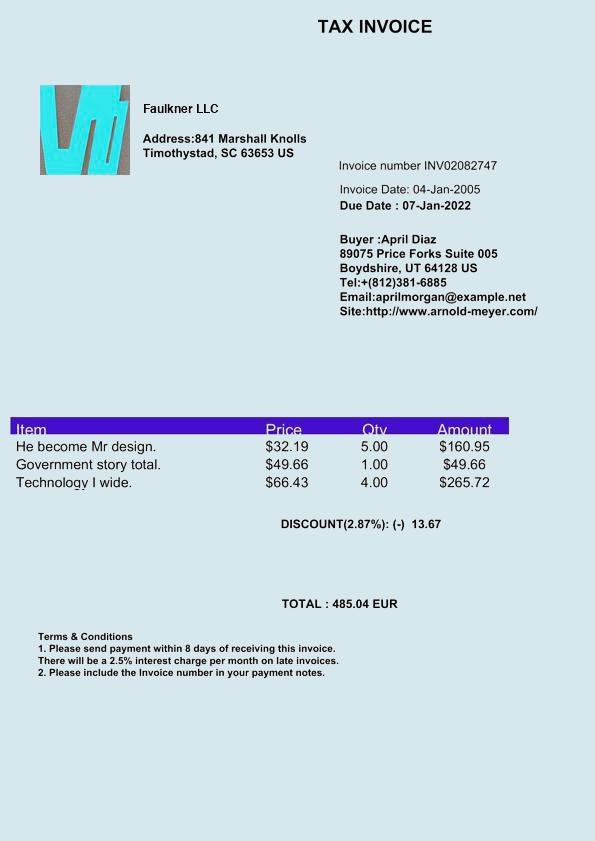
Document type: Invoice